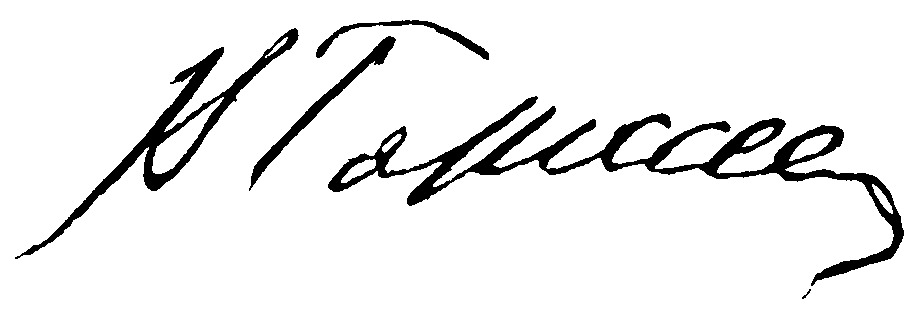
Signature of: vsevolod garshin